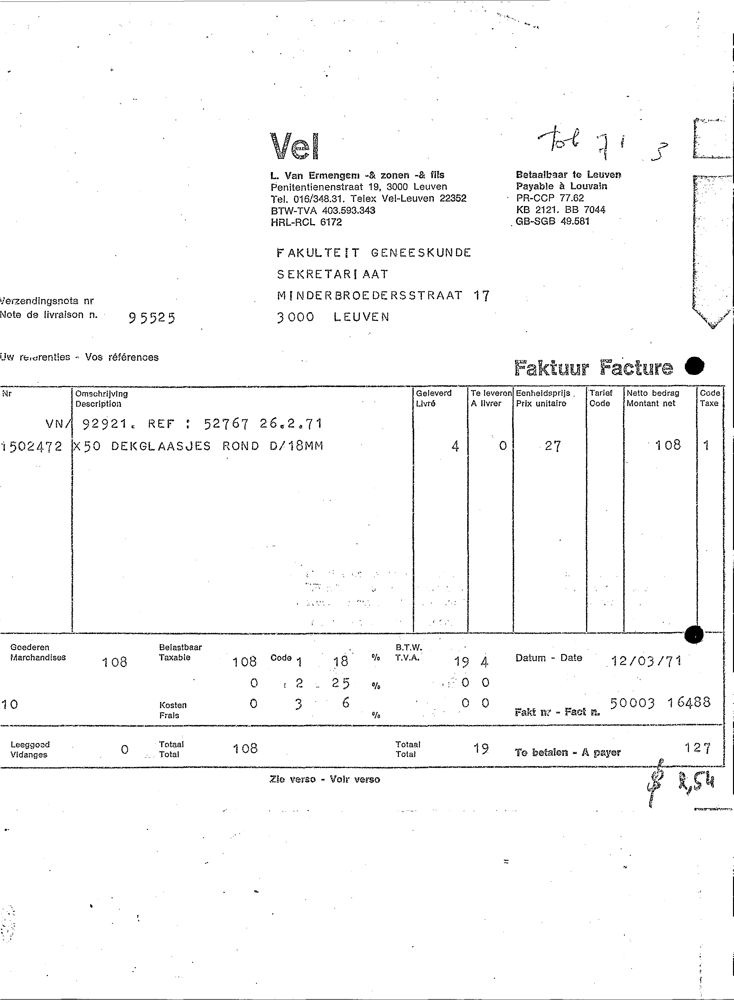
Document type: Invoice